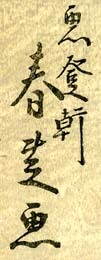
Signature of: gatōken shunshi